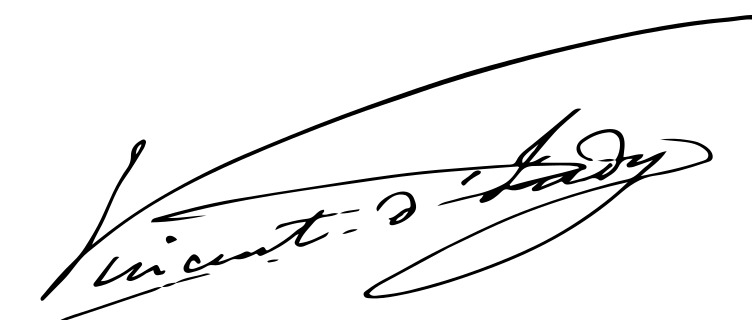
Signature of: vincent d indy